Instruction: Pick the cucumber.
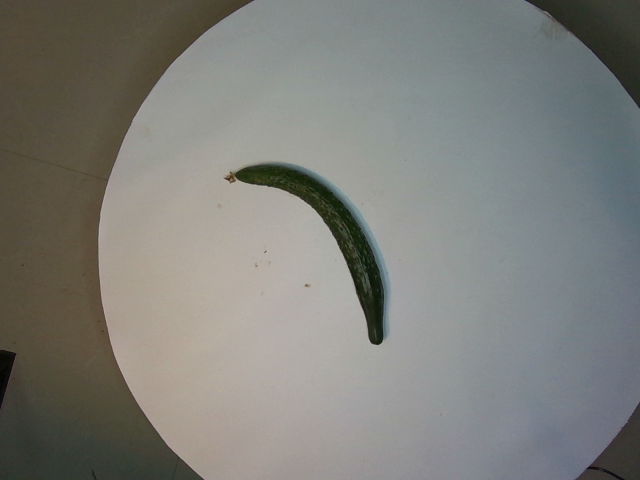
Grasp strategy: vertical